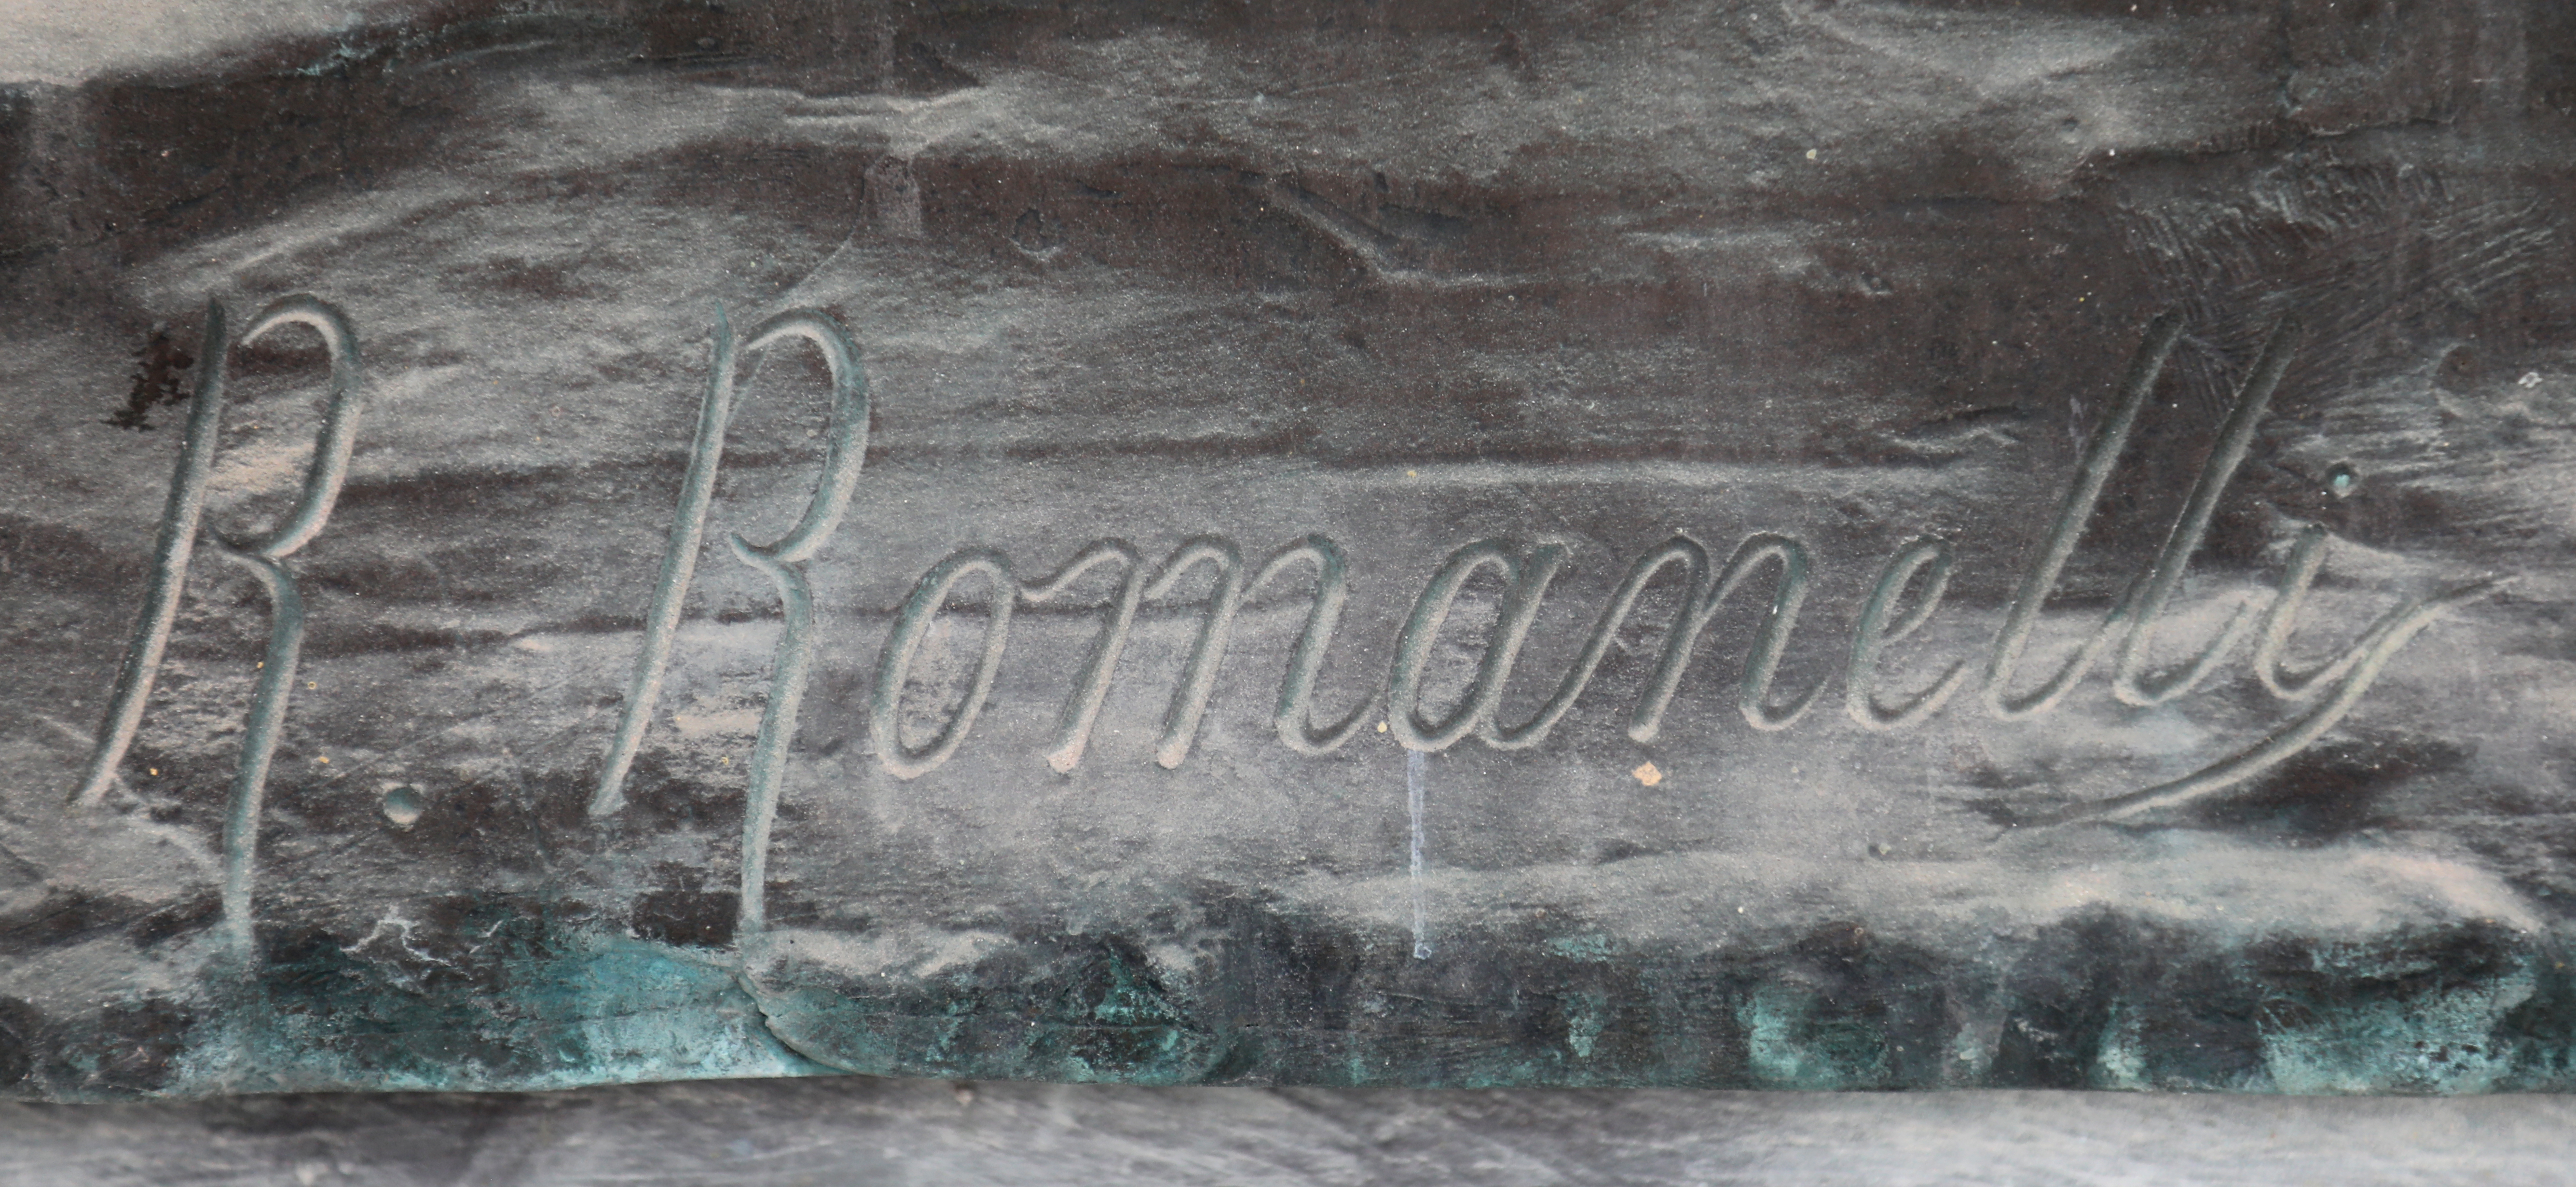
Signature of: raffaello romanelli